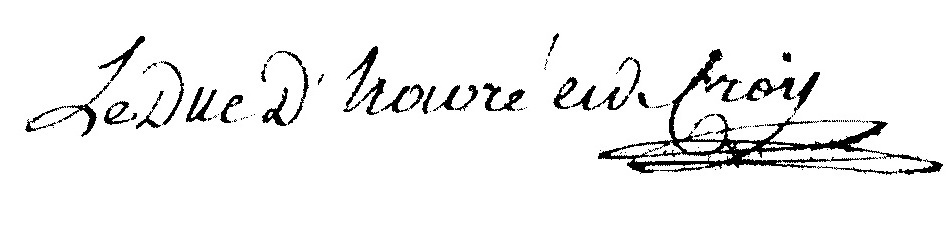
Signature of: joseph de croÿ d havre